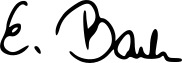
Signature of: erich barke